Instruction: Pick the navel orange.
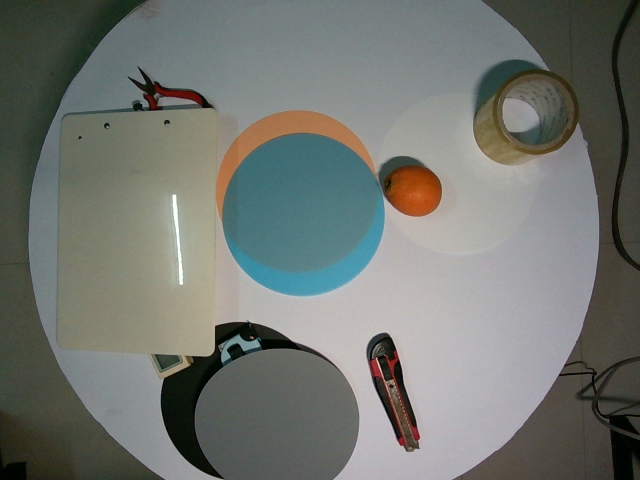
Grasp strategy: vertical